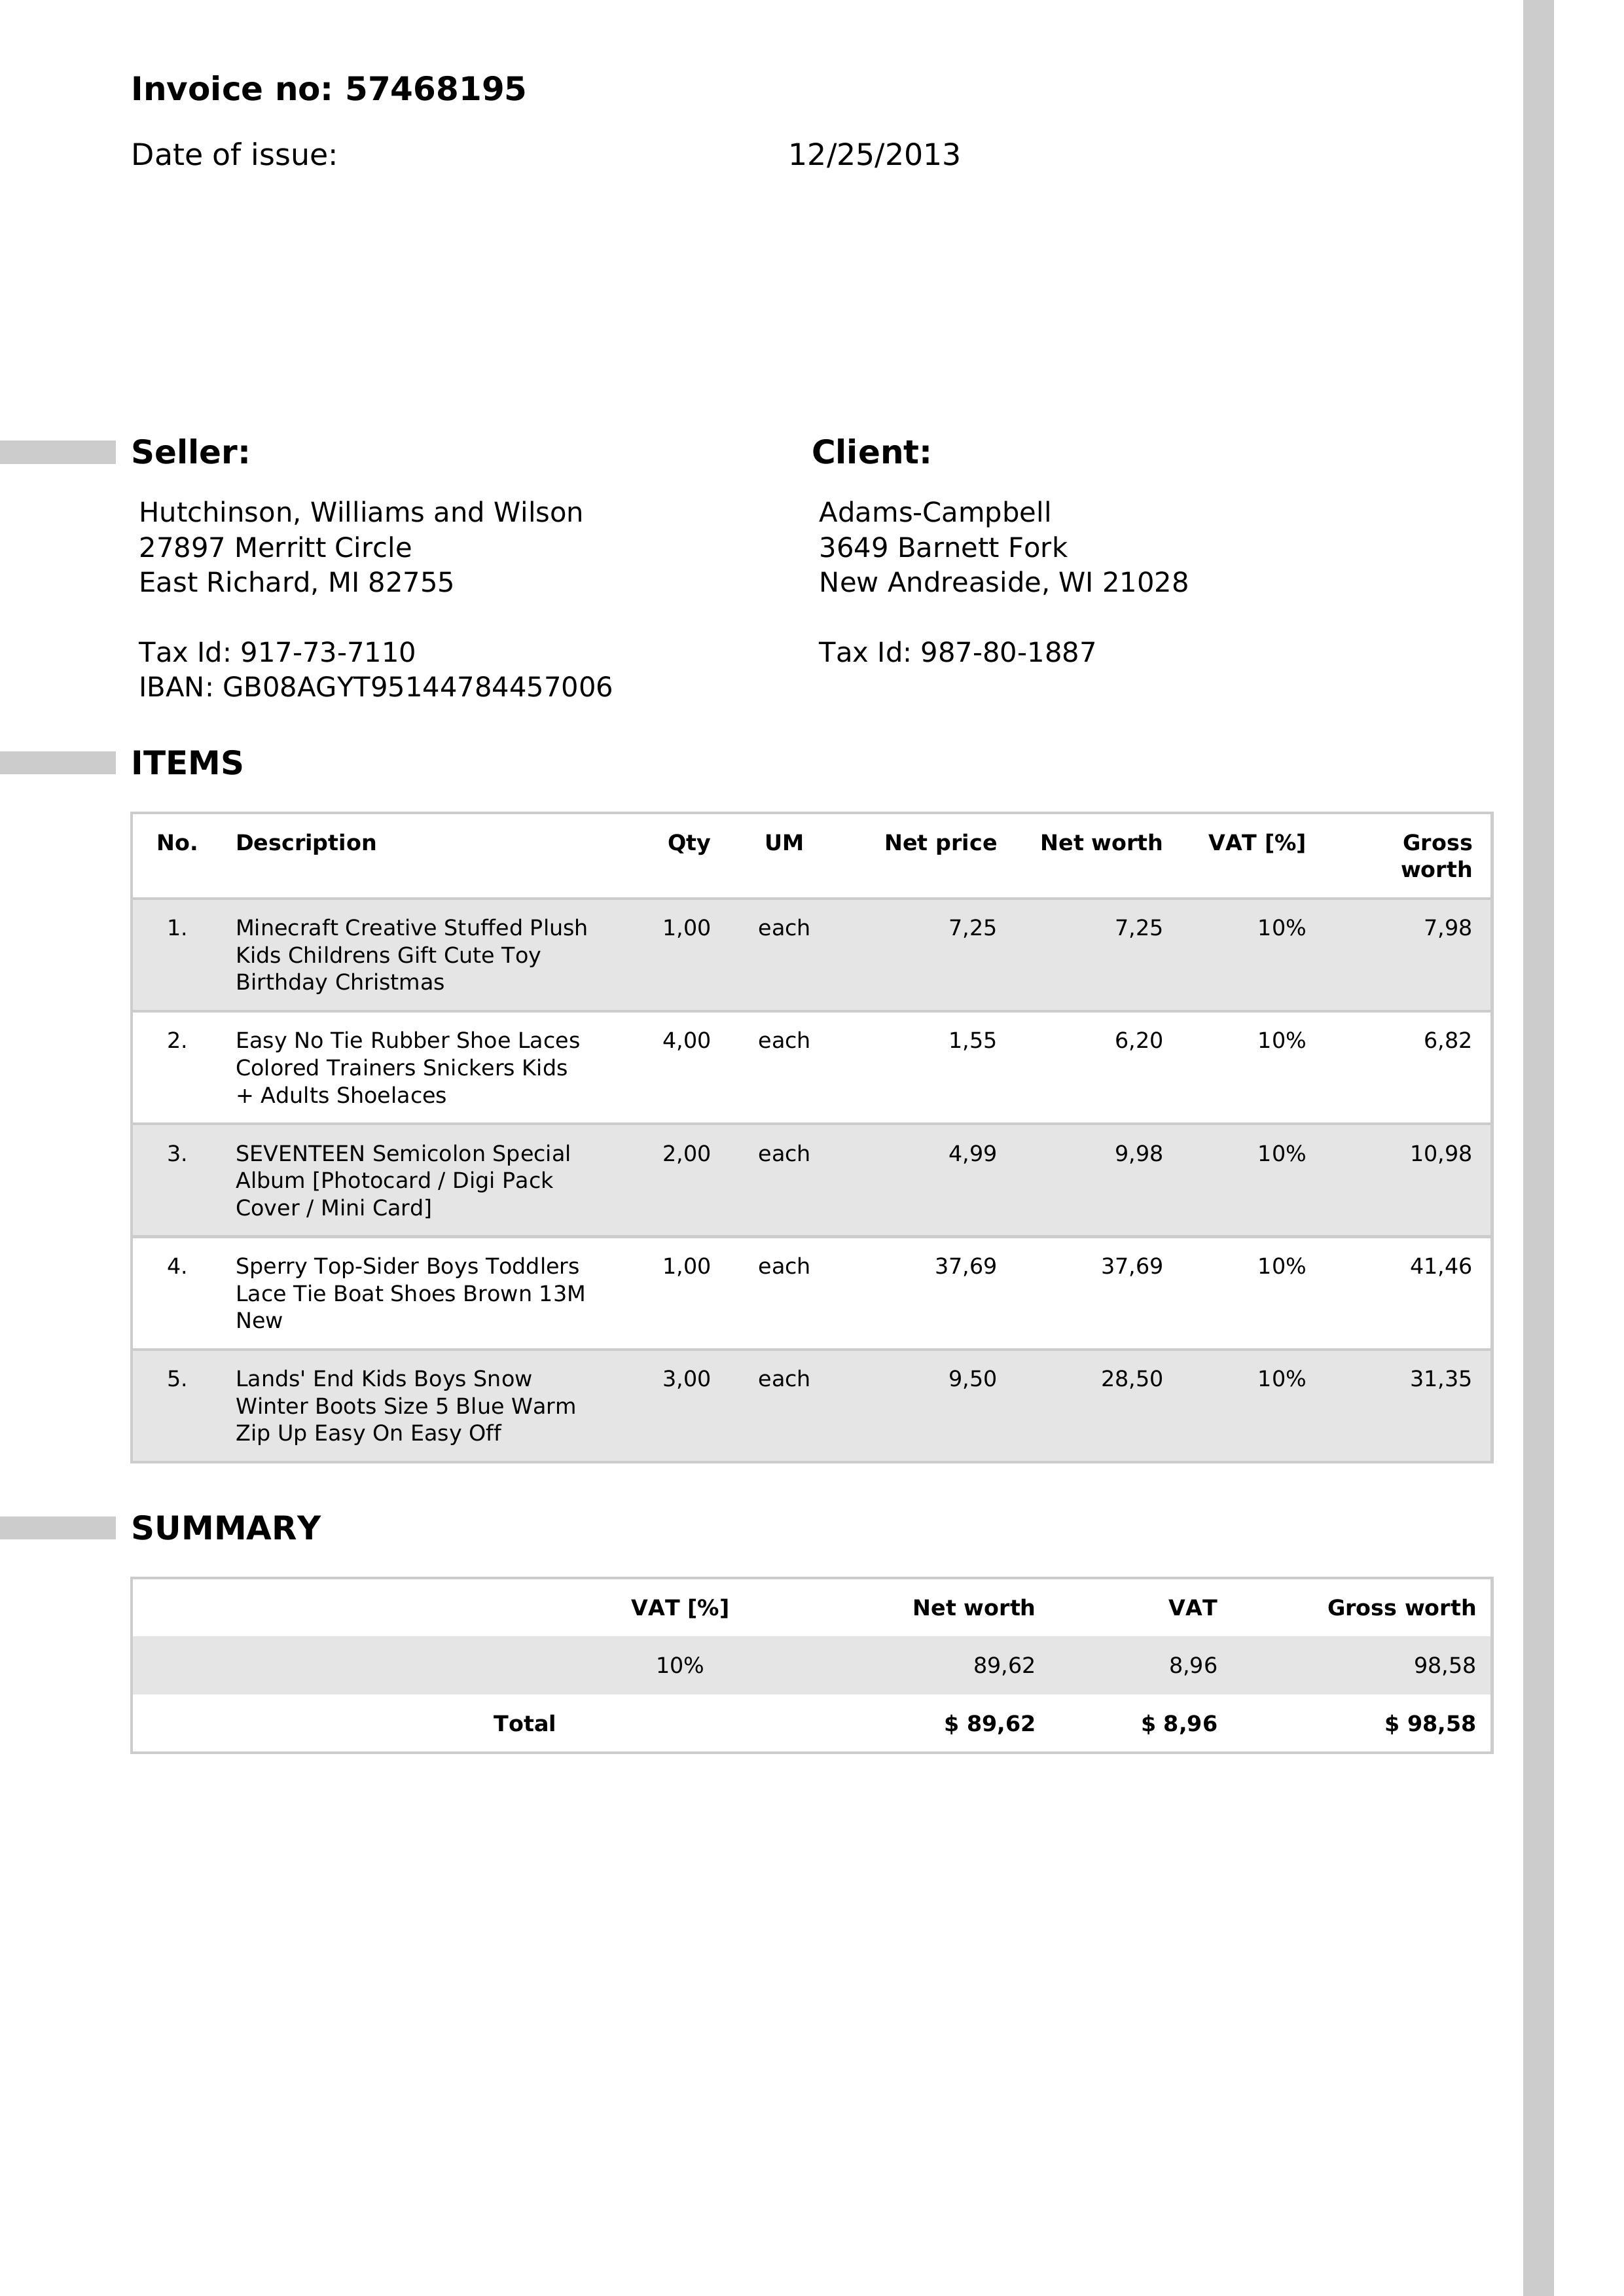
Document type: Invoice